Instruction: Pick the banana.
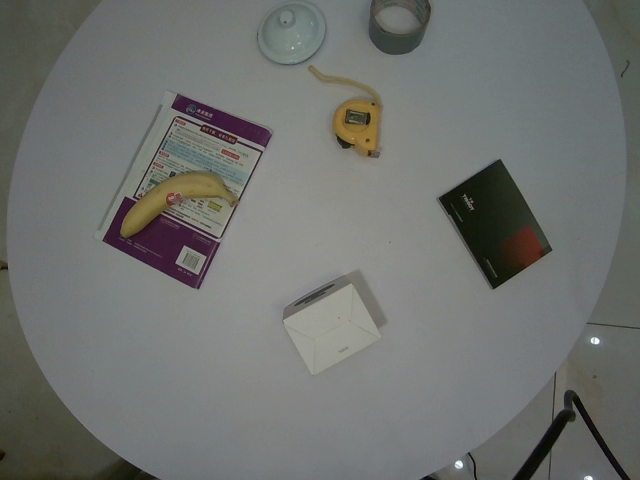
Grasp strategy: vertical